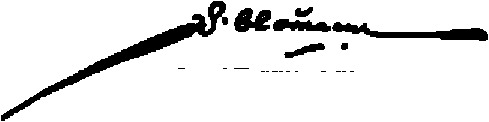
Signature of: samuel blommaert